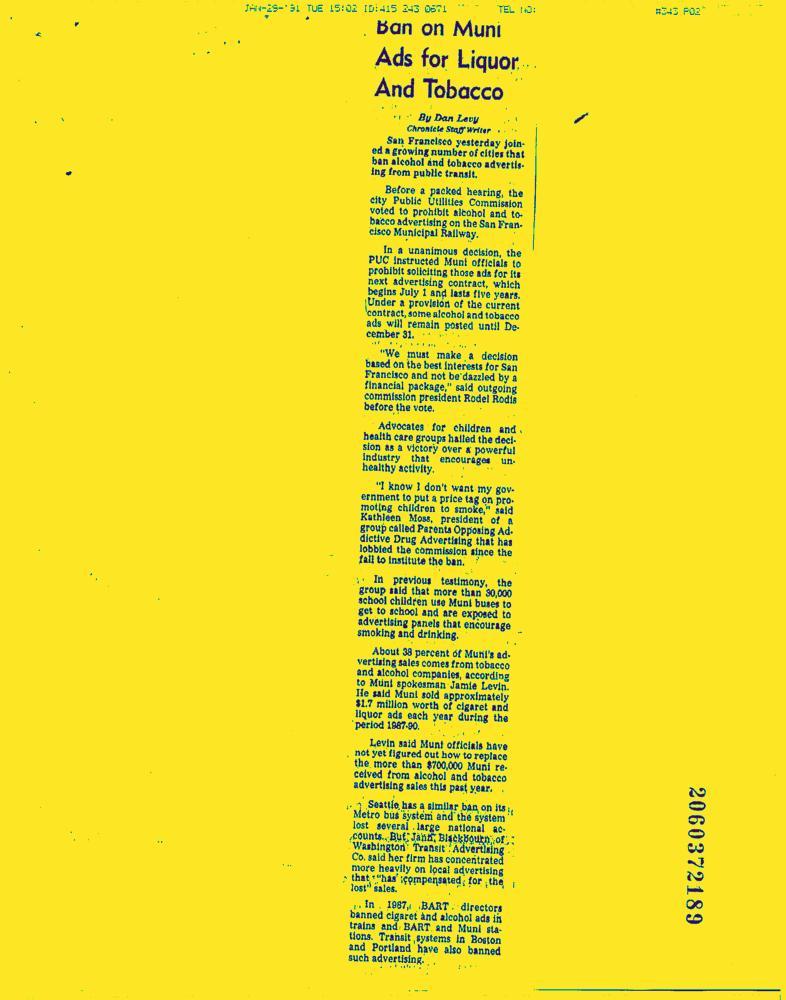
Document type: News-Article